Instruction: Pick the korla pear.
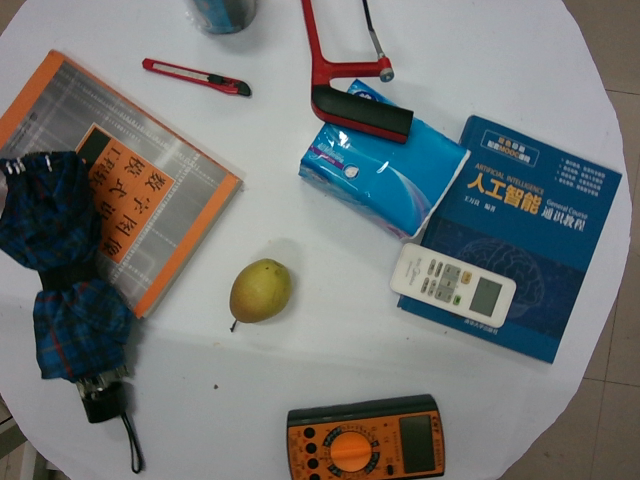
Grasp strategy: vertical